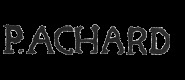
Signature of: pierre achard